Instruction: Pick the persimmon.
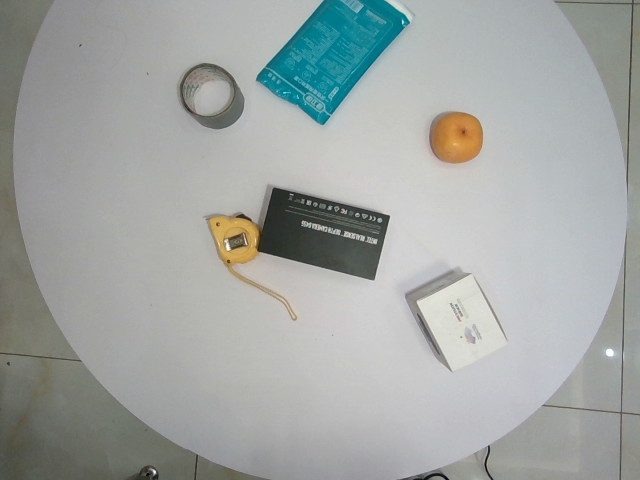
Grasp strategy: vertical